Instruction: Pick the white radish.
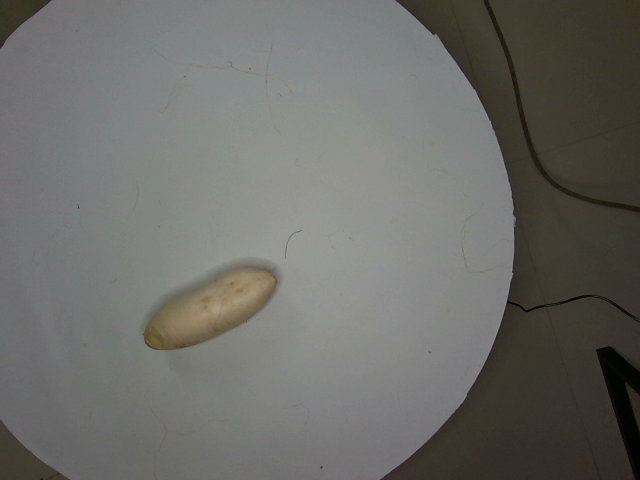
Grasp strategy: vertical